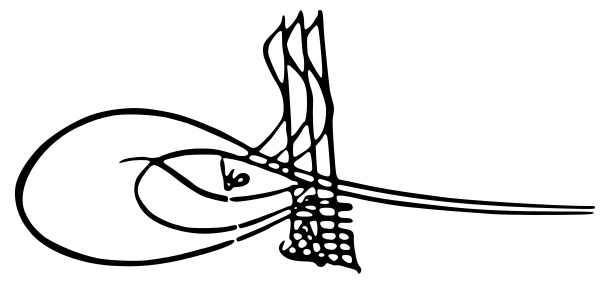
Signature of: selim ii